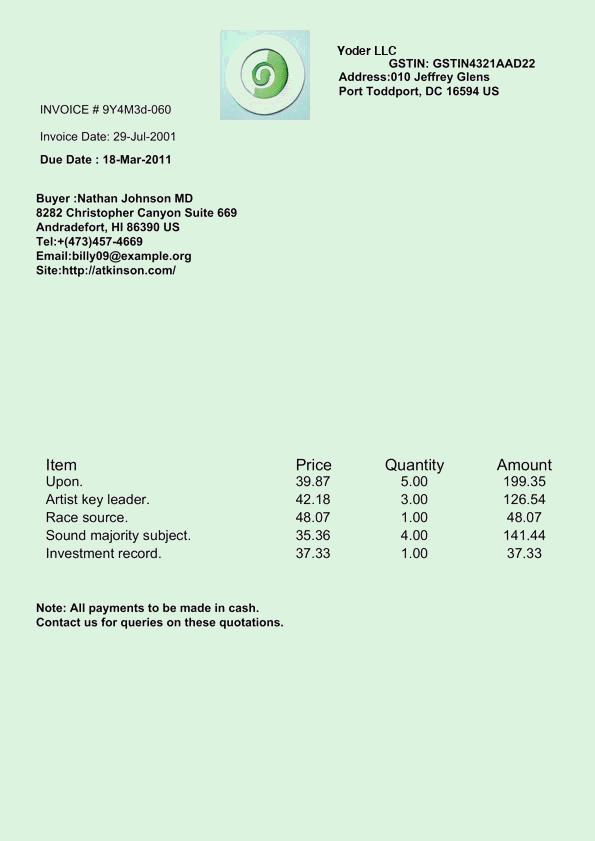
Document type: Invoice